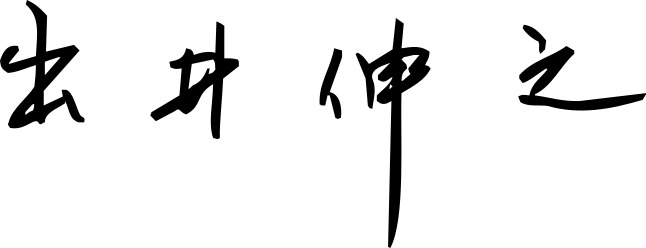
Signature of: nobuyuki idei